Question: What appears to be the issue?
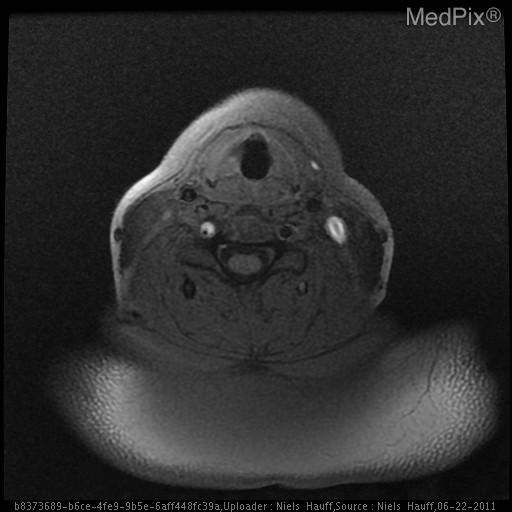
Answer: The findings suggest On the right, there is a long segment vertebral artery dissection spanning approximately from C1-C6.  Brain imaging was did not show any restricted diffusion to suggest secondary ischemia.. Asymmetric narrowed lumen of right vertebral artery.  Prominent right T1 hyperintense signal within the mural periphery, compatible with mural hematoma.. The patient might have a history of 33 year old woman with 2 weeks of posterior headache and neck pain, nausea, and intermittent dizziness.  This has been worsening over the last 2 days. She reports subjective paresthesias of both hands as well as left upper extremity weakness..